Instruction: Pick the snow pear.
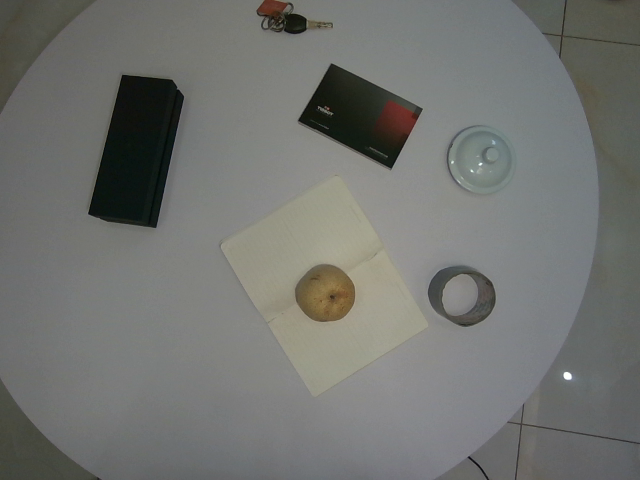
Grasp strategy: vertical